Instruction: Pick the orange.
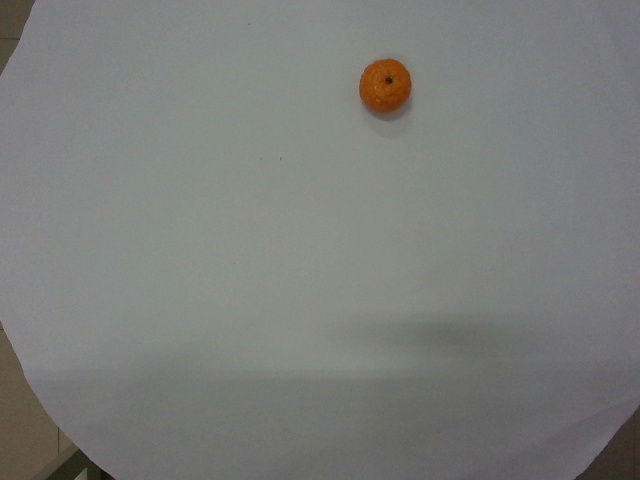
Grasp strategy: vertical